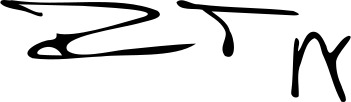
Signature of: paolo truzzu